Question: What do the imaging results show?
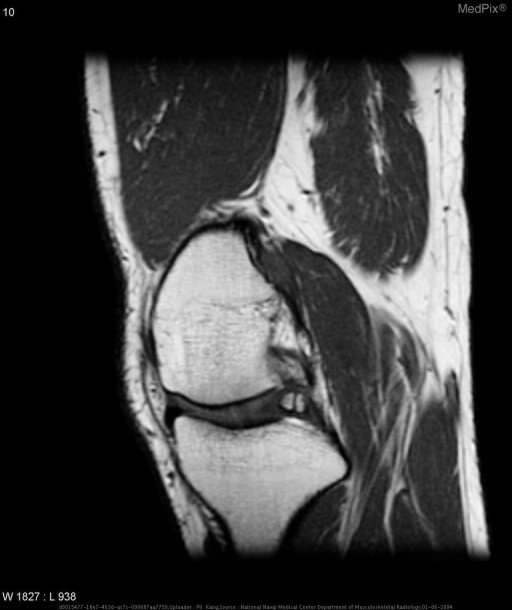
Answer: The imaging shows Within the substance of the posterior horn of the medial meniscus, there are two small lesions which demonstrate a low T1 and T2 signal rim with homogeneous high T1 signal equal to that of marrow fat which demonstrates decrease in signal on fat-saturation images. Within the substance of the posterior horn of the medial meniscus, there are two small lesions which demonstrate a low T1 and T2 signal rim with homogeneous high T1 signal equal to that of marrow fat which demonstrates decrease in signal on fat-saturation images..